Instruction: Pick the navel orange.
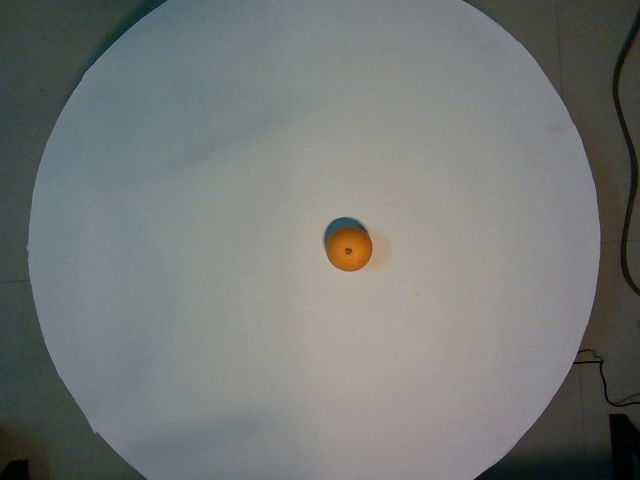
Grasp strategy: vertical